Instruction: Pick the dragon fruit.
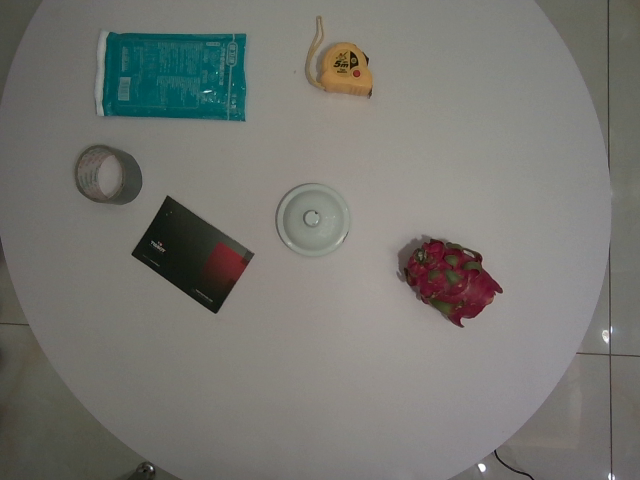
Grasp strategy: vertical